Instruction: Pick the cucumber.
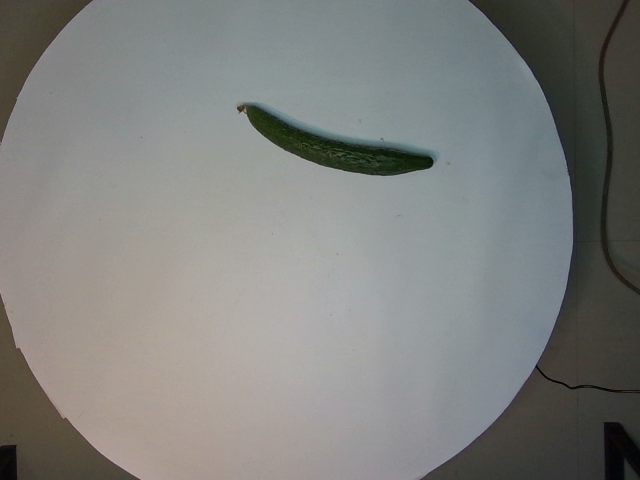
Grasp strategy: vertical